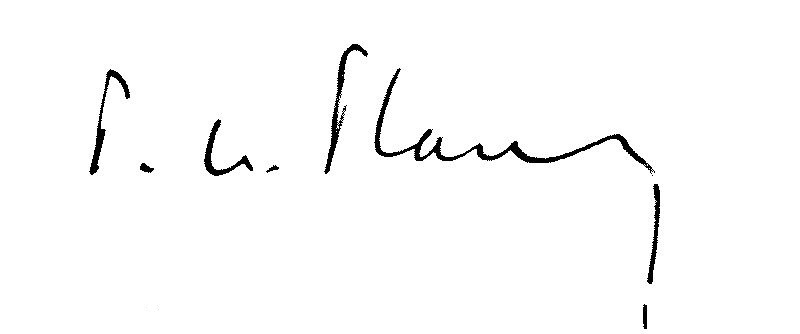
Signature of: pierre étienne flandin